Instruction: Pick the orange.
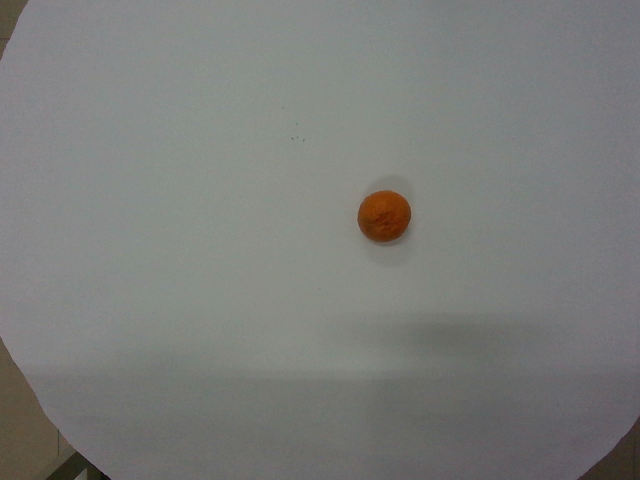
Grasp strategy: vertical